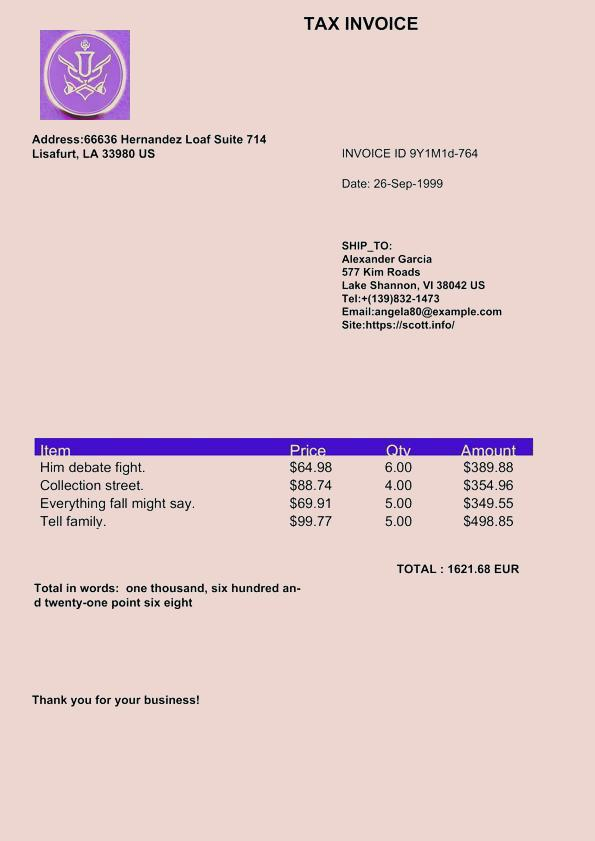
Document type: Invoice